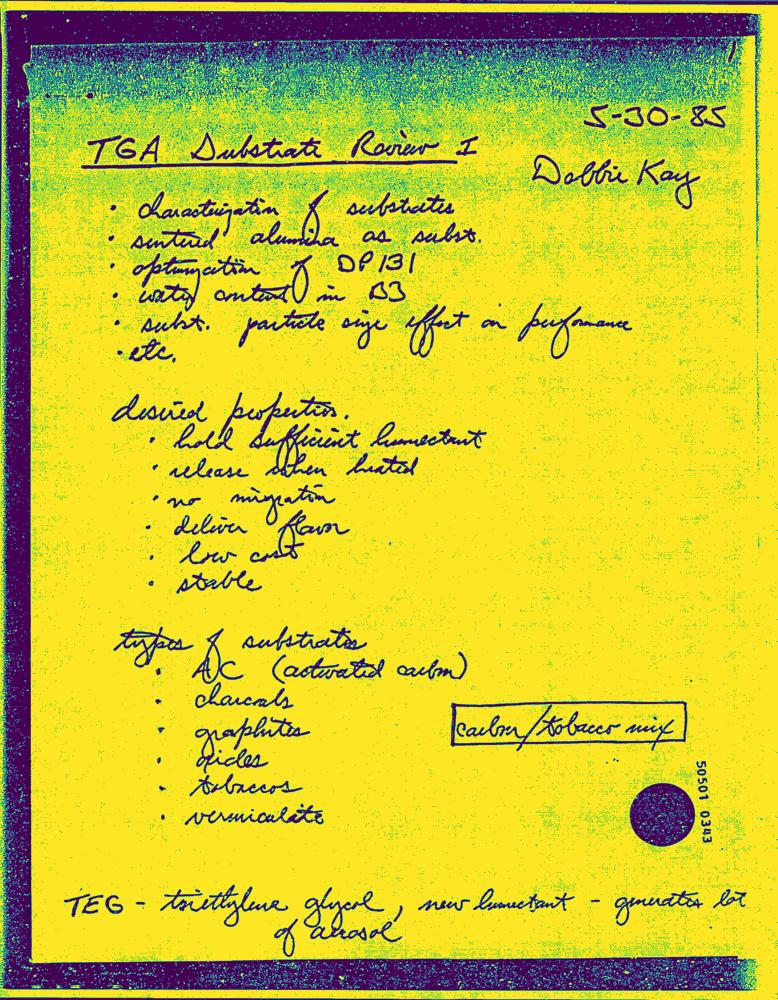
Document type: Hand-Written